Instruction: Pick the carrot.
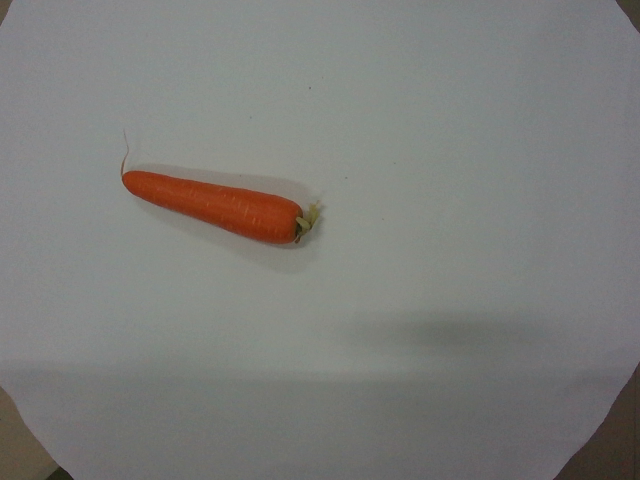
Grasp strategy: vertical